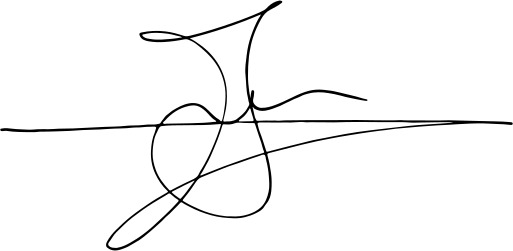
Signature of: lindita nikolla